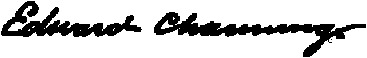
Signature of: edward channing